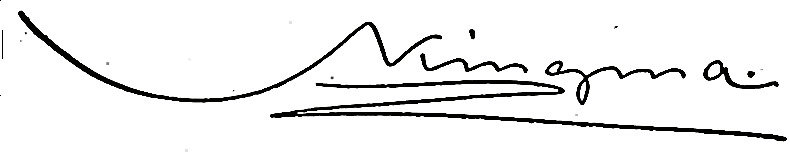
Signature of: eelse kingma